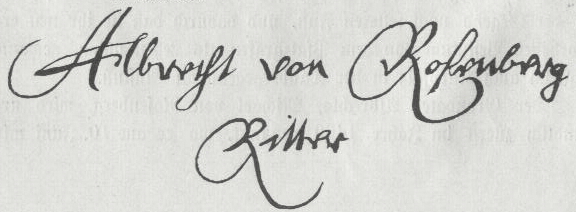
Signature of: albrecht rosenberg